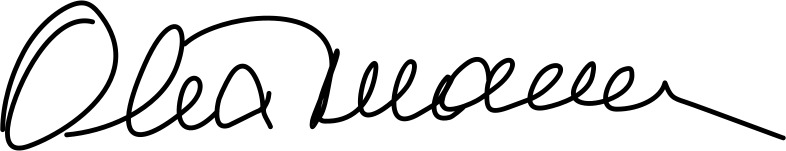
Signature of: olta xhaçka